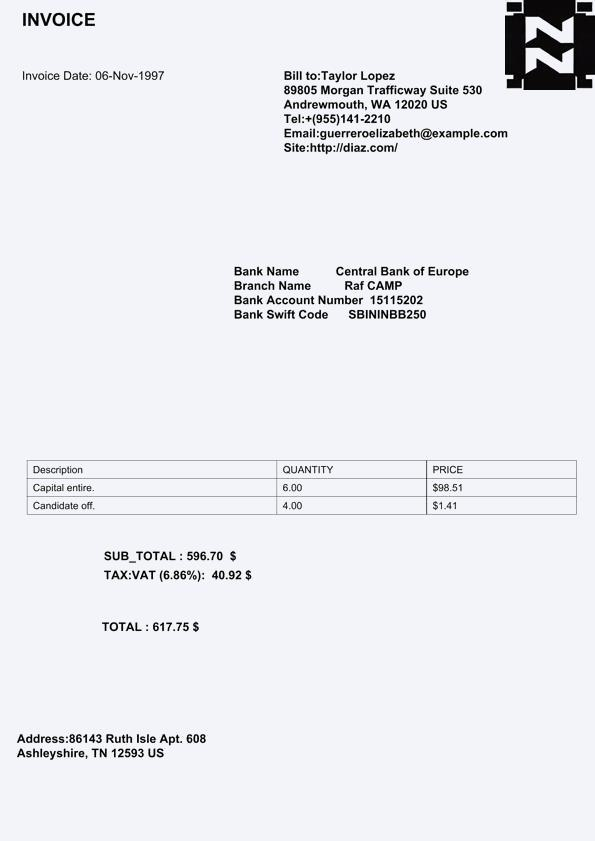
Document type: Invoice